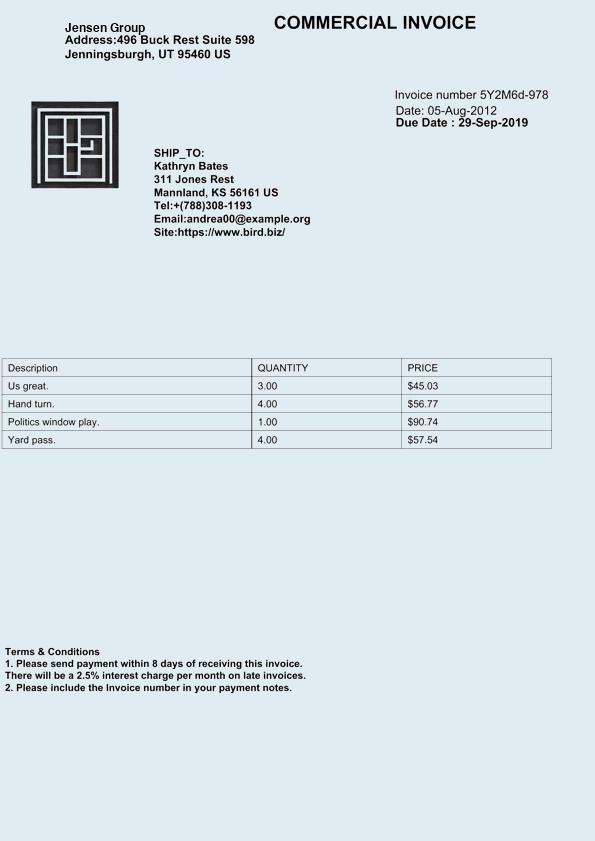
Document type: Invoice